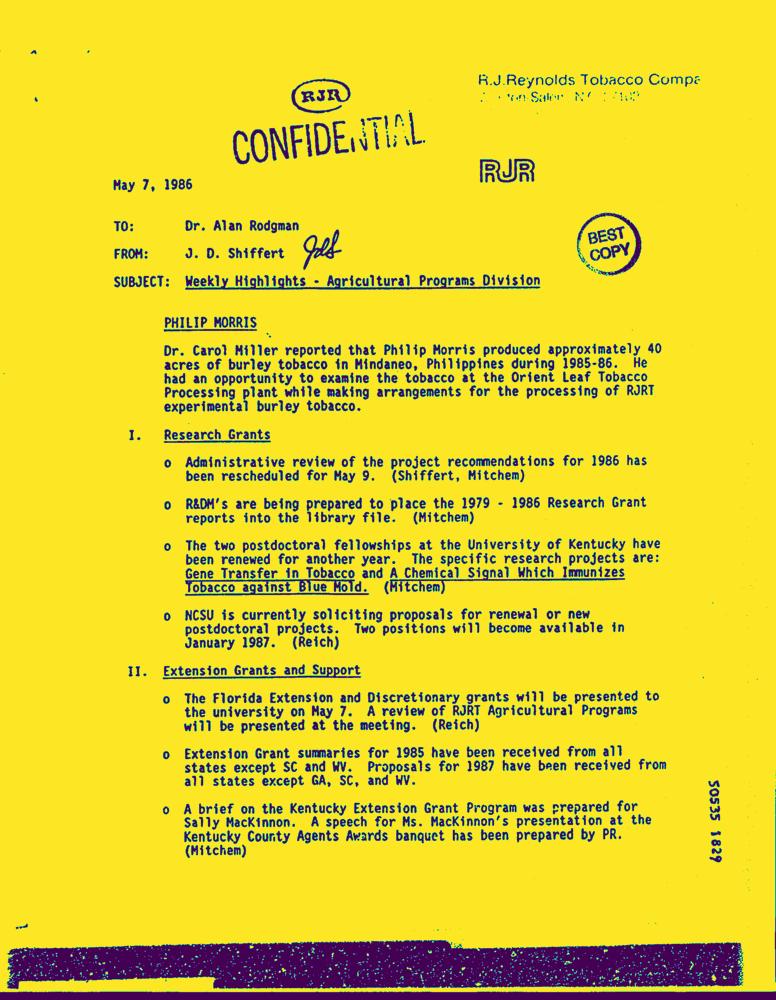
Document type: Letter-Doc